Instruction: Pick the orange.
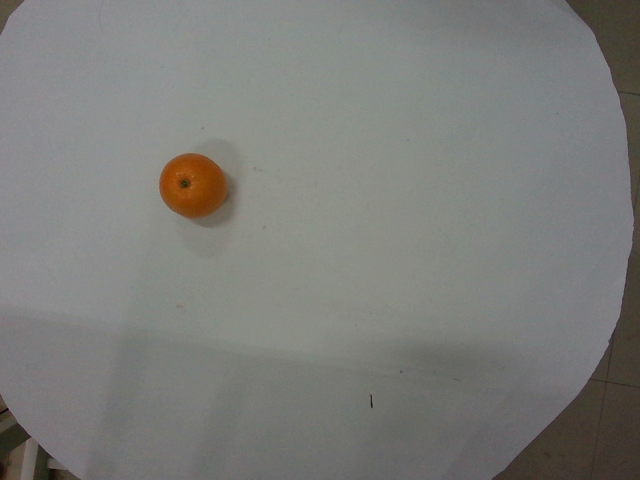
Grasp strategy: vertical